Question: What do the imaging results show?
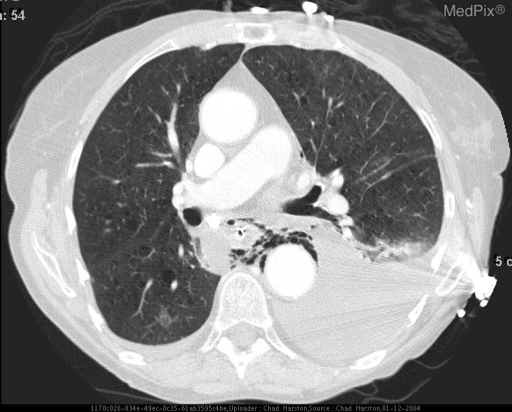
Answer: The imaging shows CXR shows left-sided pleural effusion.  CT confirms left sided pleural effusion and also shows “bubbly” pneumomediastinum. UGI shows small perforation on left side of distal esophagus near the GE junction. There is spasm of the esophagus probably as a result of the perforation. There is also a large amount of aspirated contrast material. Chest CT confirms left sided pleural effusion and also shows “bubbly” pneumomediastinum..